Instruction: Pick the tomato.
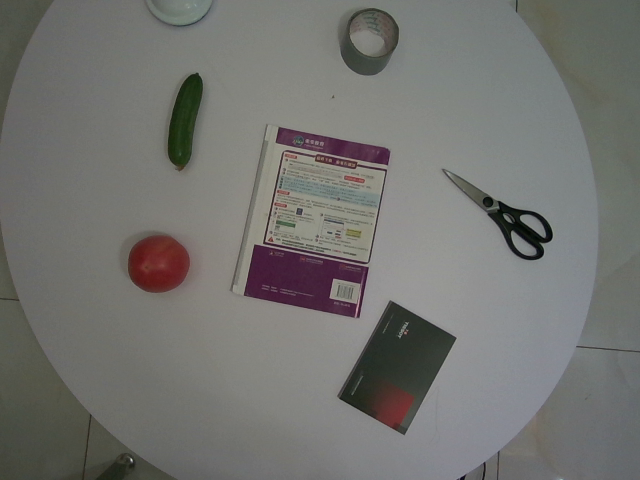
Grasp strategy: vertical